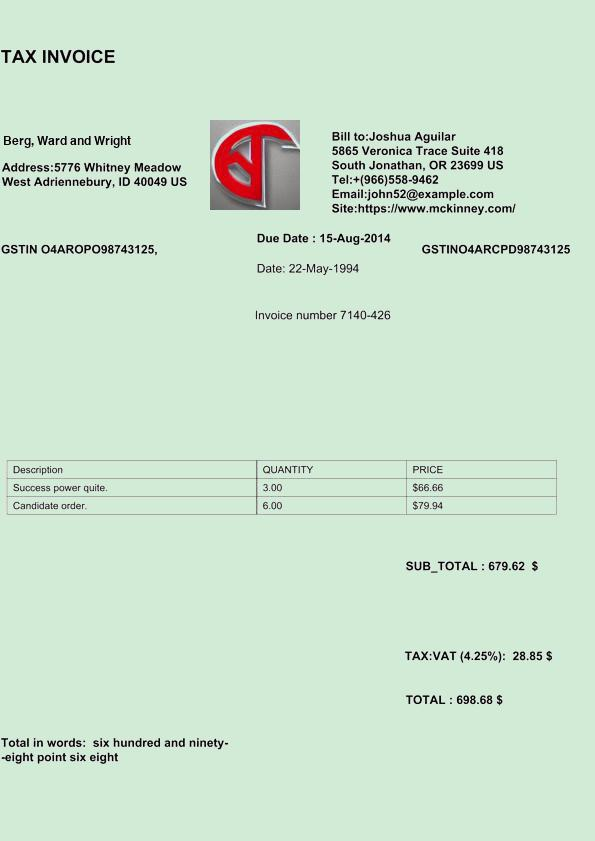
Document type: Invoice